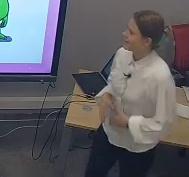
Транскрипция: Сейчас я буду вам называть часть тела, показывать её. Возможно, не эта часть тела, которую я называю, а вы должны показать правильную часть тела. Stand up please. Эта называется Show me. For example. Show me your neck.
Категория: Педагогические действия
Подкатегория: Организует групповую работу; Перенаправляет внимание класса
Описание действия: Учитель дает ученикам интерактивное задание в котором им нужно применить полученные знания. Ученики должны показать на чать тела, названную учителем на английском, а не на ту, на которую учитель указывает сам
Контекст и комментарии: Контекст ДО: В ходе занятия ученики изучили перевод частей тела на английский и только что выполнили групповое задание. Результат после: ученики развеселились в ходе выполнения задания. Педагогический эффект: такое упражнение заставляет учеников не действовать автоматически, а думать, применяя полученные знания